Question: Explain the disease:
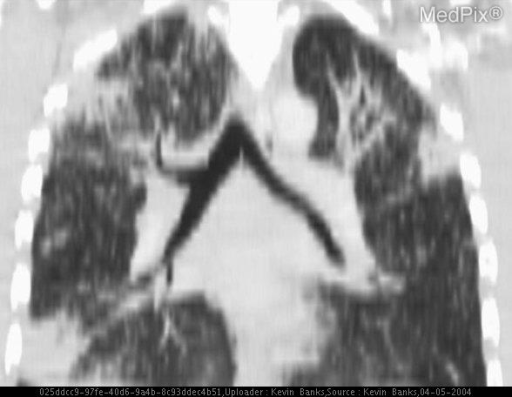
Answer: The disease is discussed as: Sarcoidosis is a multisystem granulomatous disorder of unknown etiology characterized by the presence of noncaseating granulomas in several affected organs. It is typically a disease of young adults, with a peak incidence in the third decade. The diagnosis is suggested by a combination of consistent clinical and radiological findings along with the presence of some nonspecific features such as depressed delayed-type hypersensitivity, abnormal immunoglobulins, hypercalcaemia, and elevated serum angiotensin-converting enzyme. It can be confirmed by biopsy evidence of widespread noncaseating granulomas. Pulmonary involvement accounts for most of the morbidity and mortality associated with sarcoidosis. The disease has a worse prognosis in blacks than whites, with a greater tendency for chronicity and multiorgan involvement.

About 90% of patients will have an abnormal chest radiograph at some stage, showing lymphadenopathy, parenchymal opacities, or both. Other findings are uncommon and seldom occur in isolation. Sarcoidosis is traditionally staged according to its appearance on the chest radiograph: stage I, lymphadenopathy; stage II, lymphadenopathy with parenchymal opacity; stage III, parenchymal opacity alone. Low stages at presentation carry a better prognosis than high stages.

Lymphadenopathy is evident on the chest radiograph in about 70–80% of patients at some time during the course of the condition. Sarcoidosis is characterized by bilateral, symmetrical hilar and paratracheal lymphadenopathy. In 90% of patients with lymphadenopathy, nodal enlargement is maximal on the first radiograph and usually disappears within 6–12 months. In about 5%, however, large nodes persist more or less indefinitely, and these can be a source of confusion when found later with other incidental chest pathology. Recurrence of lymphadenopathy is virtually unrecorded. The lymph nodes may calcify, sometimes in a characteristic eggshell fashion. This latter feature is shared by only a few conditions.

About 40% of patients presenting with nodal enlargement will develop parenchymal opacities, usually within a year, and of these, about one third will go on to have persistent (fibrotic) shadowing. Nodal enlargement does not develop after parenchymal opacities have appeared.

Parenchymal changes probably occur histologically in all patients but are only detected on the chest radiograph in 50–70% of cases. They may be classified as reversible, nonreversible (fibrotic), and mixed. Changes may resolve completely (two thirds of cases) or in part, leaving irreversible fibrosis. There are three major patterns of reversible opacity: irregular or rounded 2-4mm nodules, patchy airspace consolidation, or rarely 1-4cm irregular nodules. Characteristically they appear as the nodal enlargement is subsiding, in contrast to lymphoma in which these abnormalities tend to progress in unison.

Parenchymal opacities are well demonstrated on high-resolution CT. High-resolution CT is very sensitive and the findings are frequently highly specific for sarcoidosis. The principal abnormality is 1–5 mm nodules distributed in a perilymphatic fashion, predominantly along the bronchovascular bundles and subpleurally and, to a lesser extent, along interlobular septa.

Other manifestations of sarcoidosis include pleural thickening and effusions. These are unusual though and do not occur in isolation.

Cor pulmonale, mycetoma formation and pneumothorax are all recognized complications of this fibrotic stage.